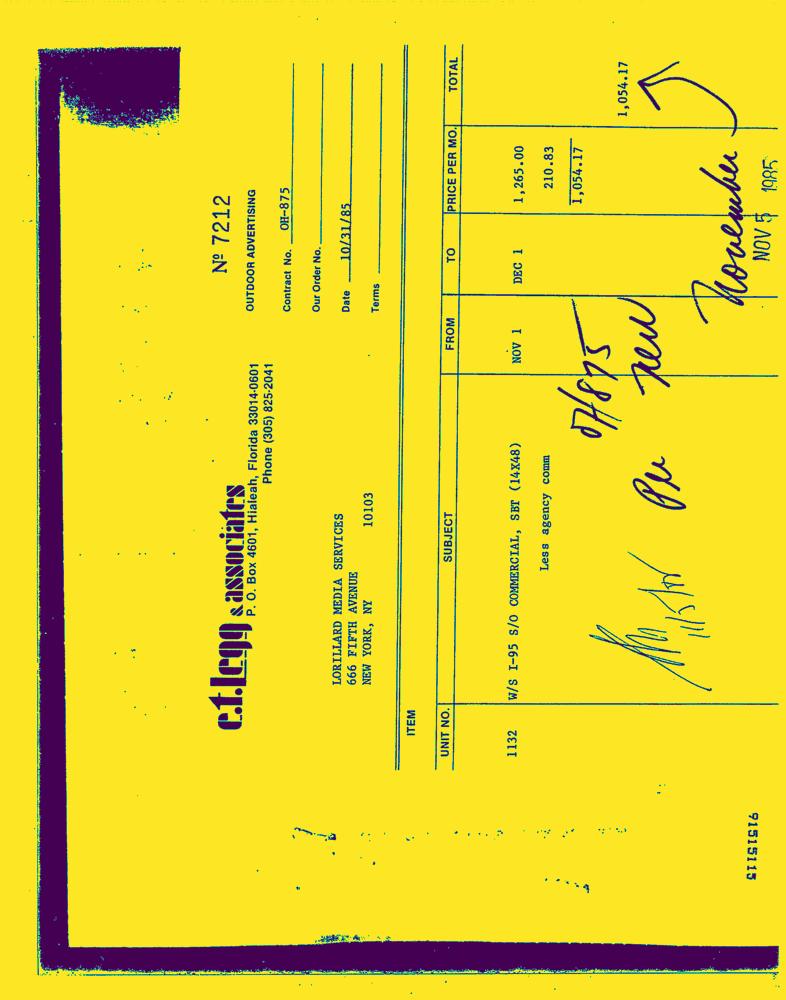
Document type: Invoice-Doc